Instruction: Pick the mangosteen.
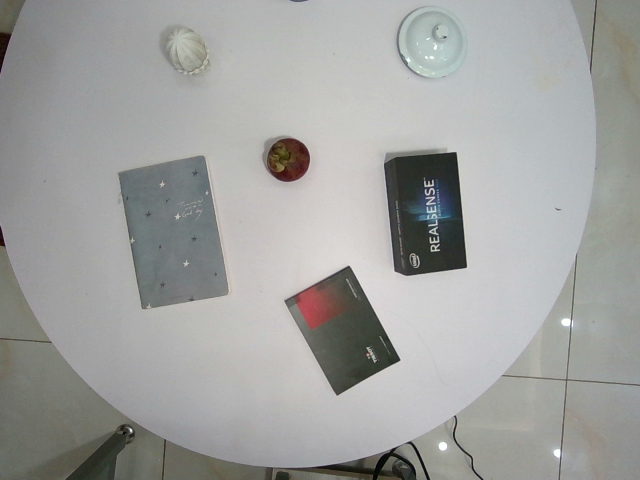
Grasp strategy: vertical